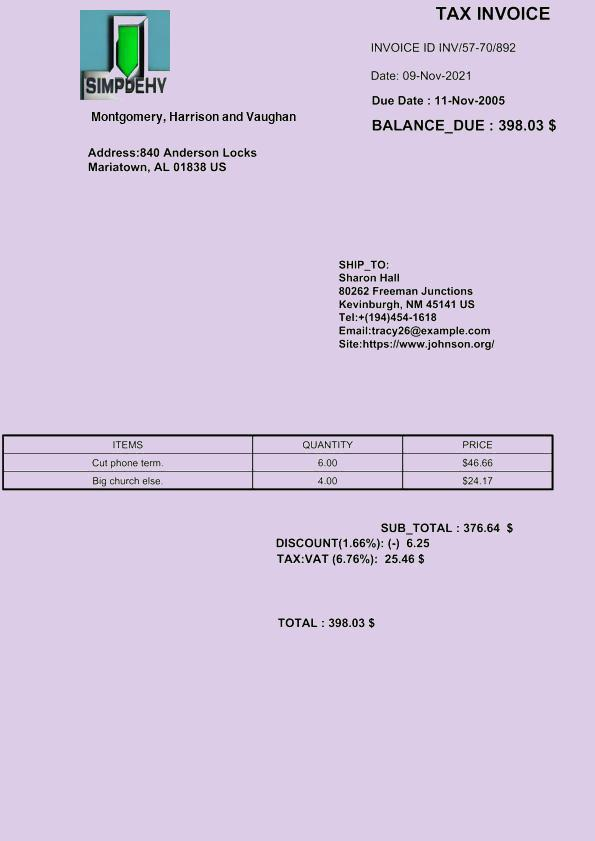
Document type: Invoice